Question: How does the patient history play a role?
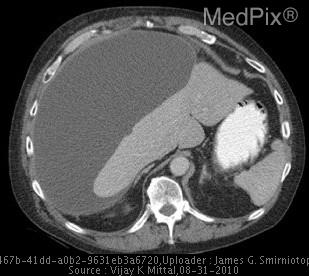
Answer: The patient's history of This 56 y.o. man had a laparoscopic cholecystectomy for acute cholecystitis.  Due to significant inflammatory changes, the procedure was converted to an open cholecystectomy.  Nine days later, he presents with shortness of breath and abdominal pain. is key in understanding the case.